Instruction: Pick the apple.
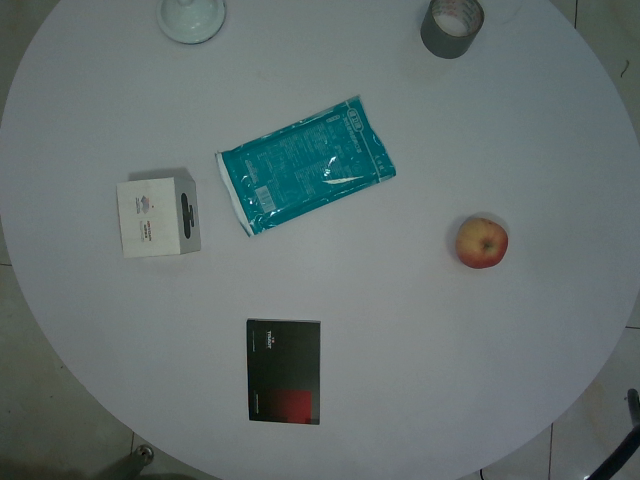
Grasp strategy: vertical